Question: What is the mailing or notice date provided in the document?
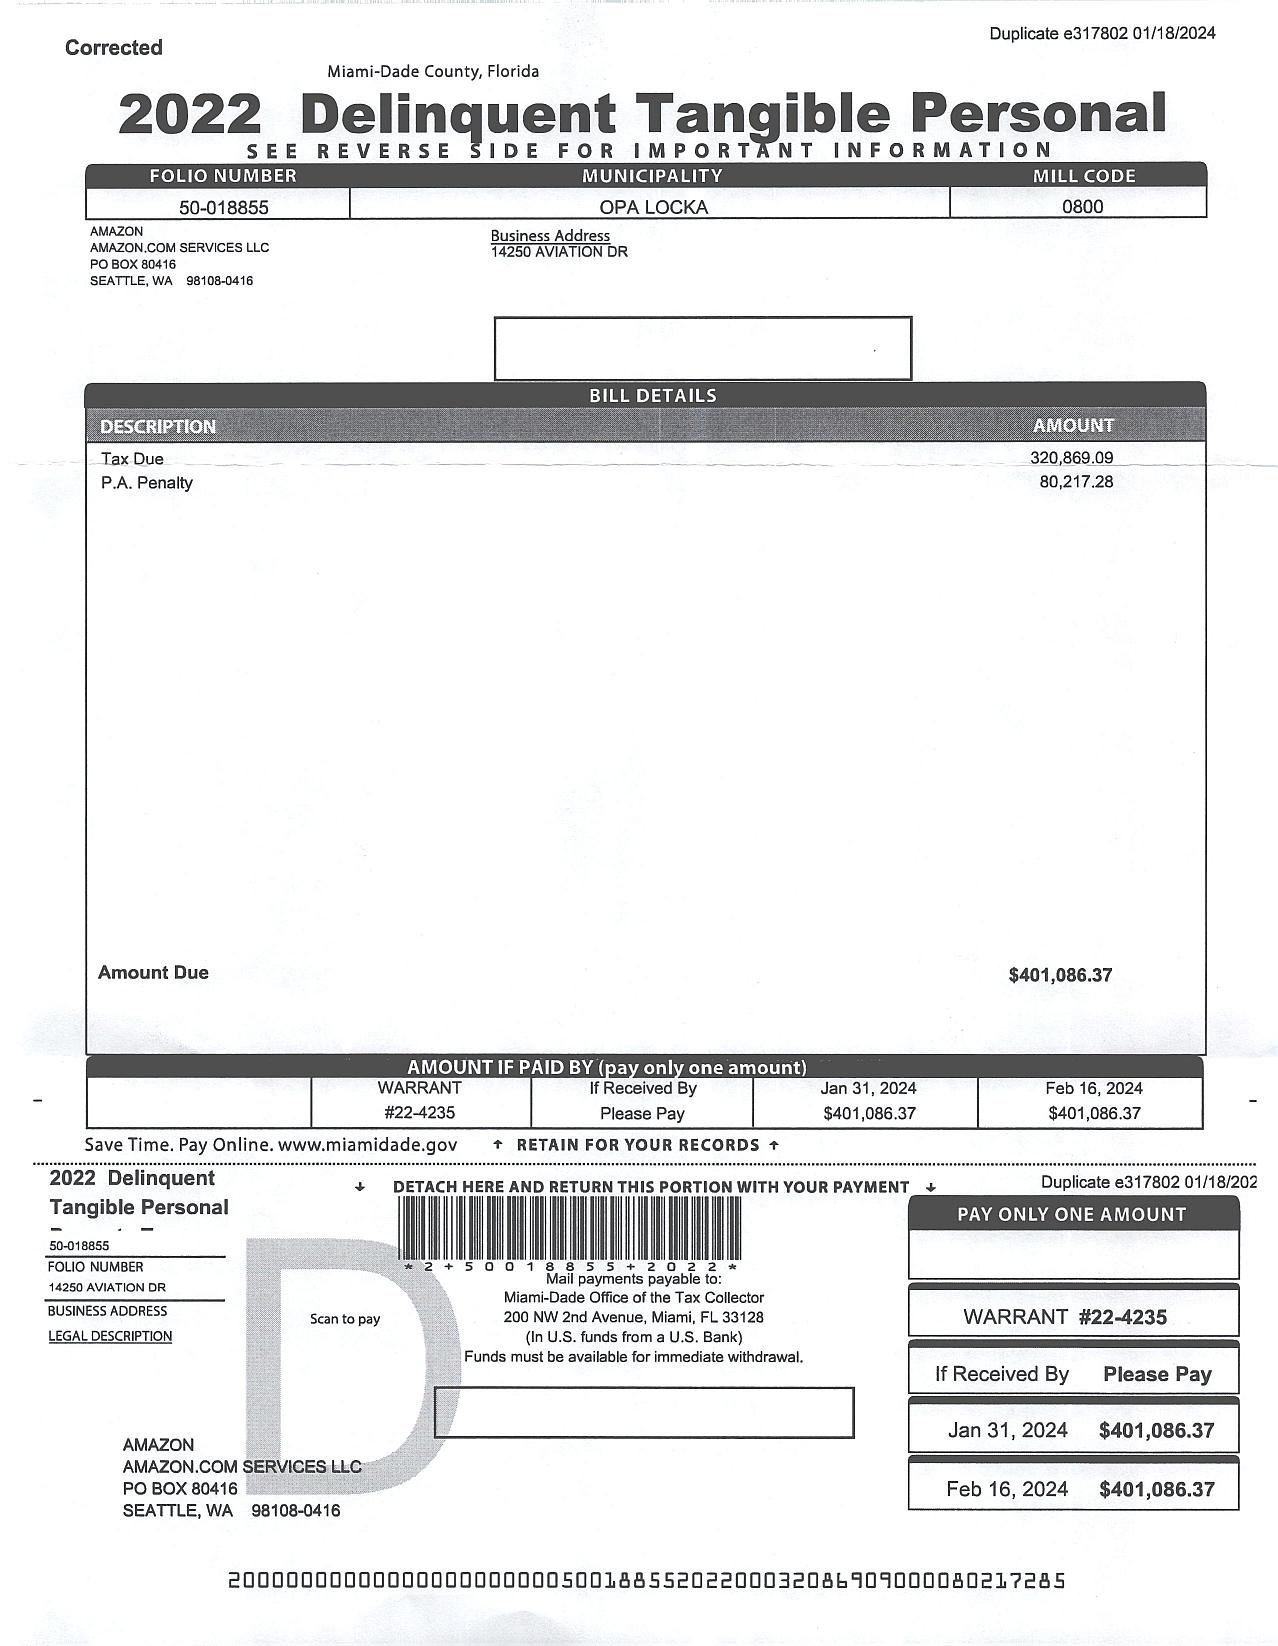
Answer: "1/18/24"